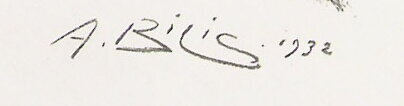
Signature of: andré aaron bilis